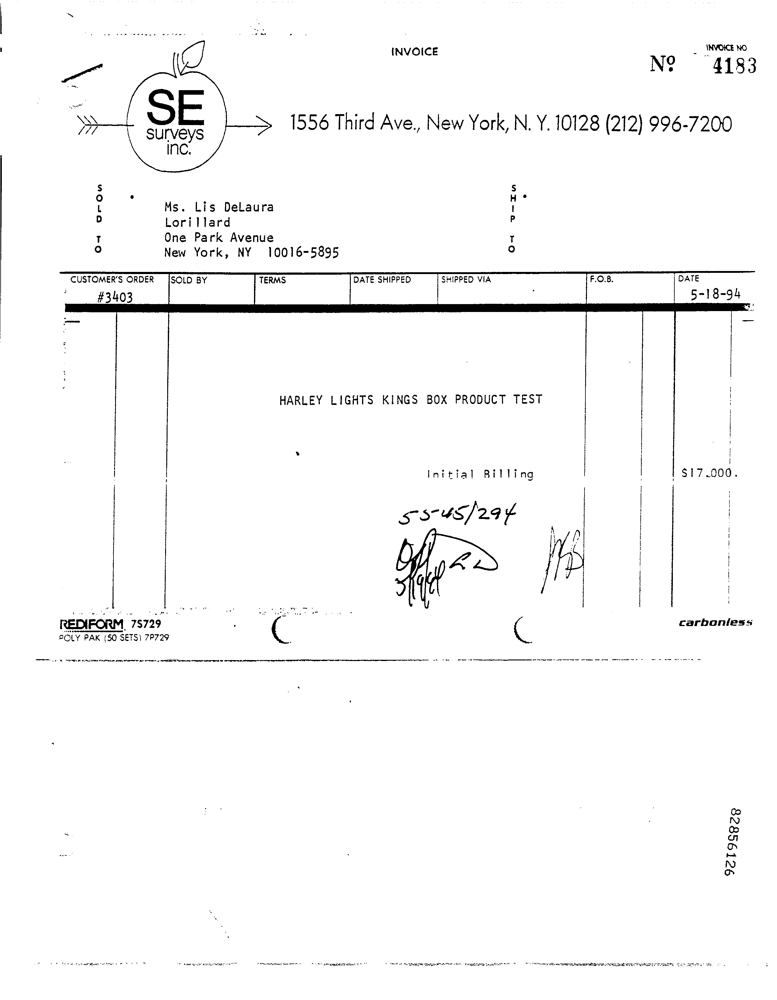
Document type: Invoice